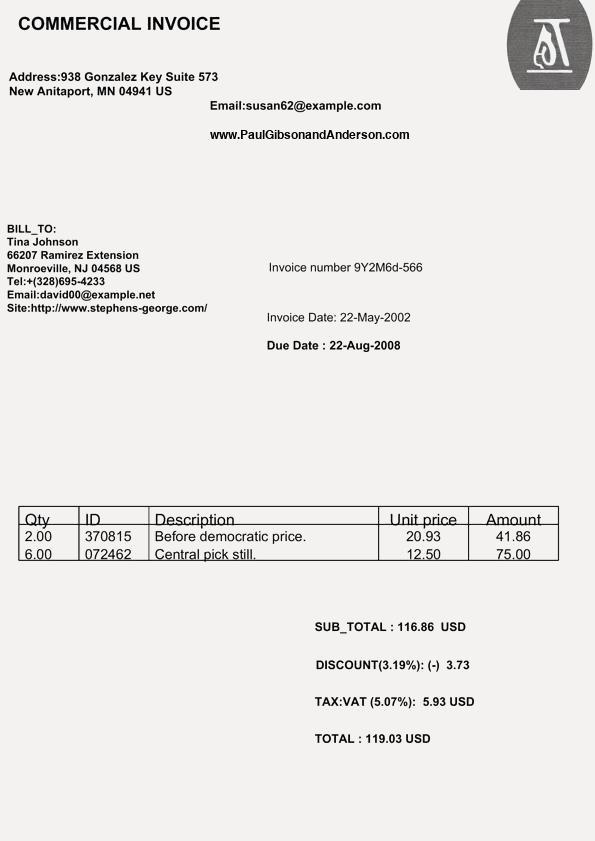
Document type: Invoice